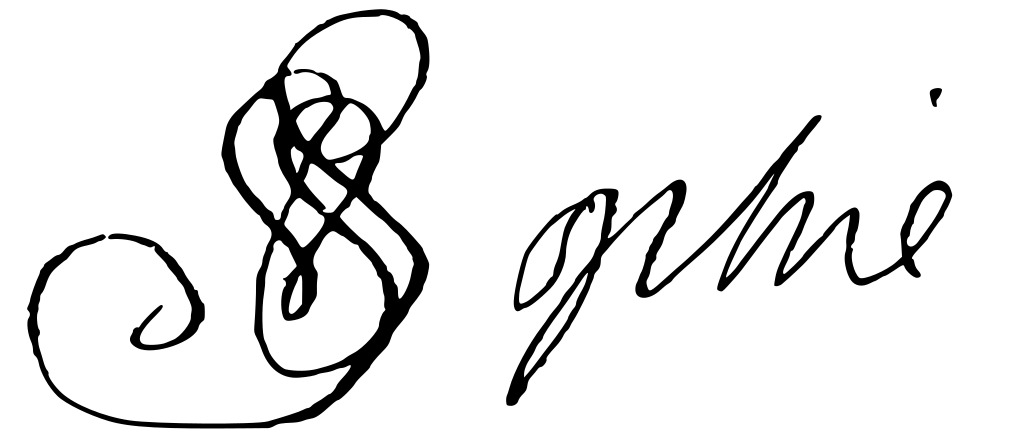
Signature of: sophia of hanover